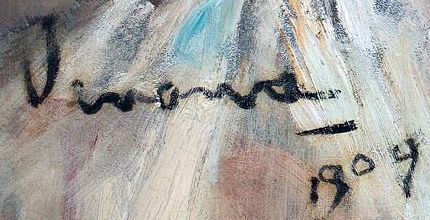
Signature of: arthur garguromin verona